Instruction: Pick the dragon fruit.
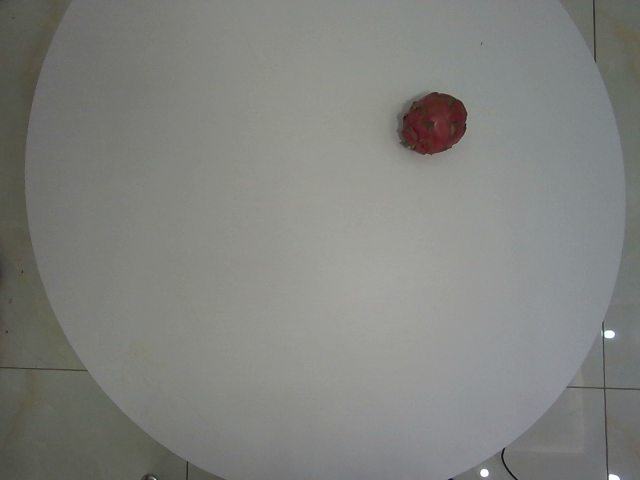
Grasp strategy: vertical